Identify and extract the amount in words, amount in numbers, payee name, cheque date, and bank name from the image.
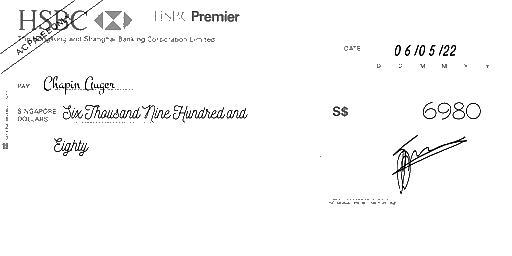
amt_in_words: Six Thousand Nine Hundred and Eighty
amt_in_figures: 6980
payee_name: Chapin Auger
bank_name: HSBC
cheque_date: 06/05/22